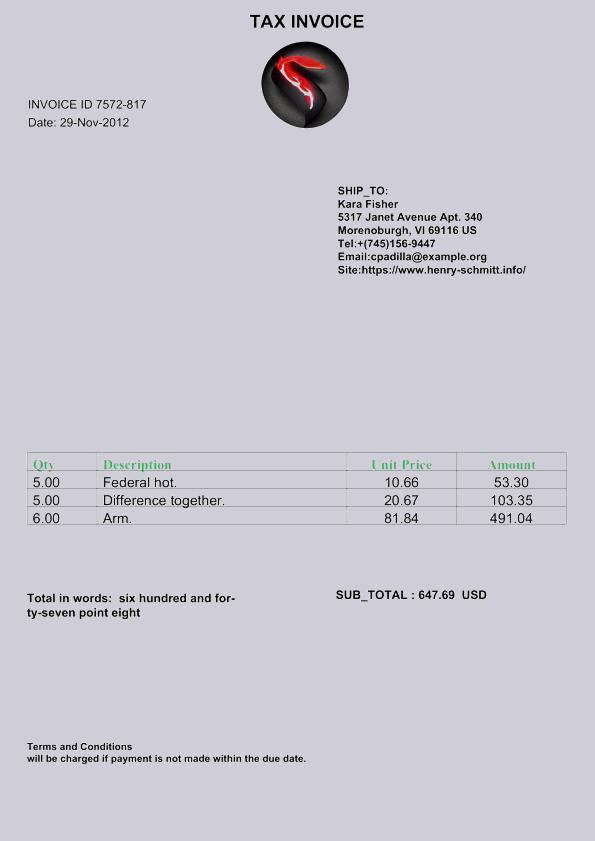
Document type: Invoice